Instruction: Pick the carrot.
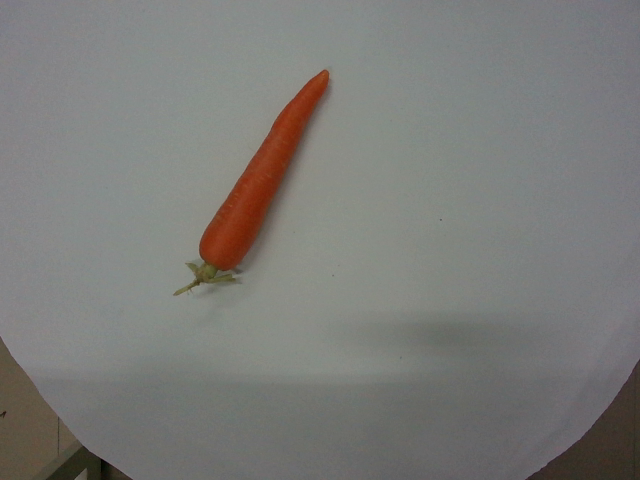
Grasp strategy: vertical